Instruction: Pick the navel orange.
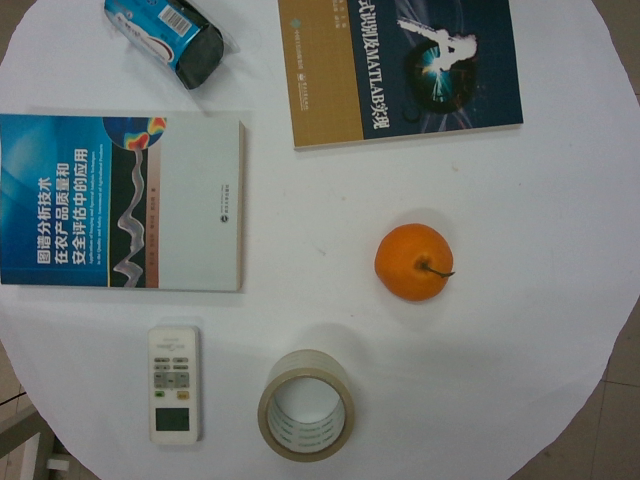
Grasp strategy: vertical